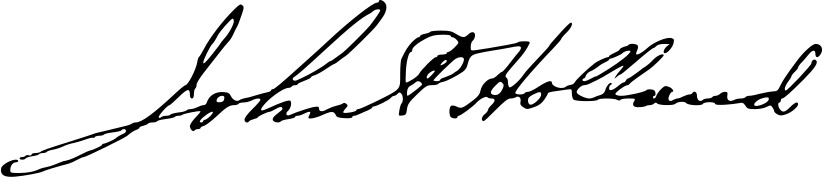
Signature of: john philip holland